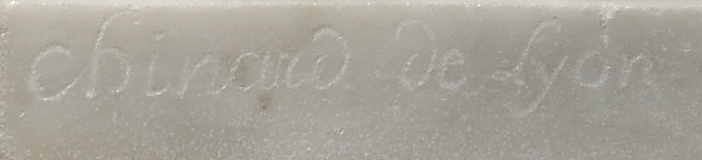
Signature of: joseph chinard